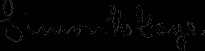
Signature of: simon henry gage